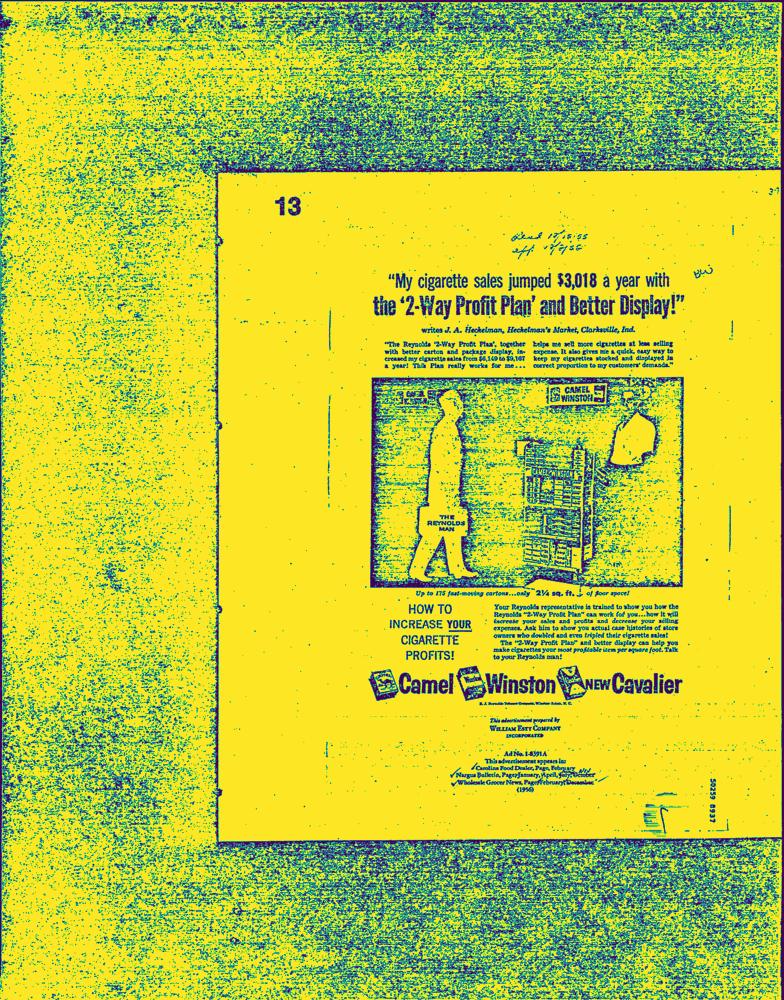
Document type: AD